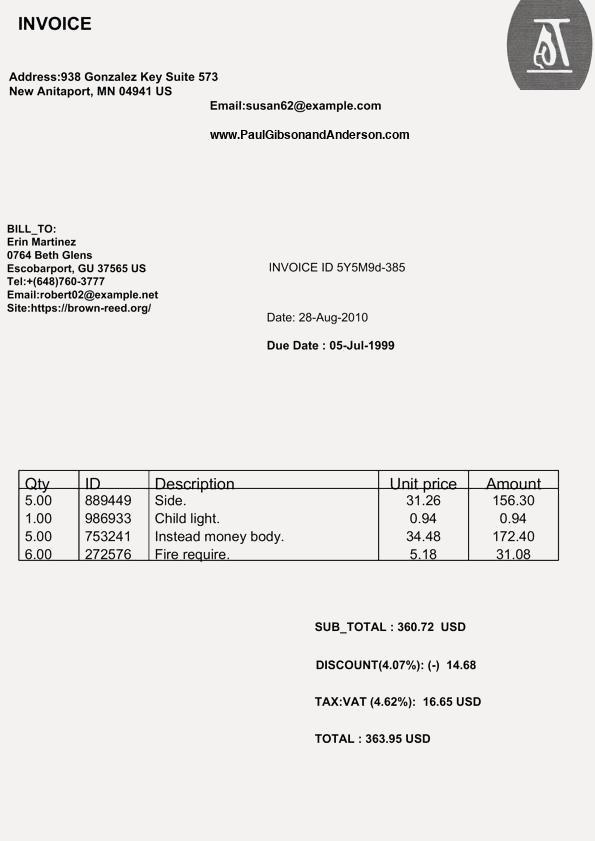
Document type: Invoice